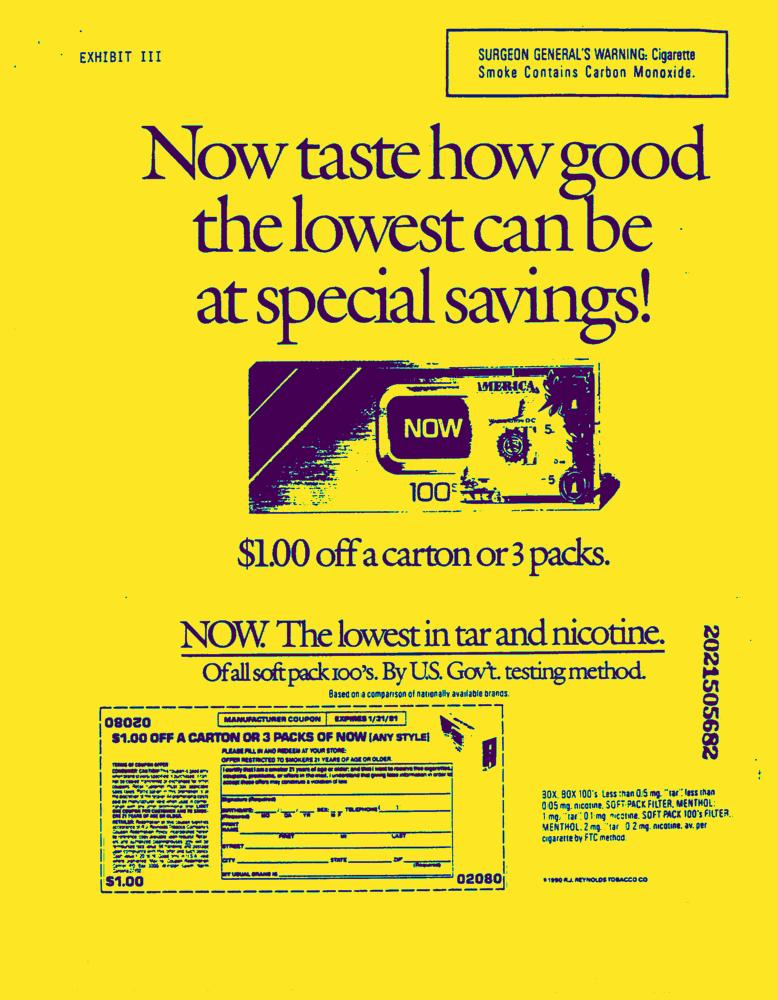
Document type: AD